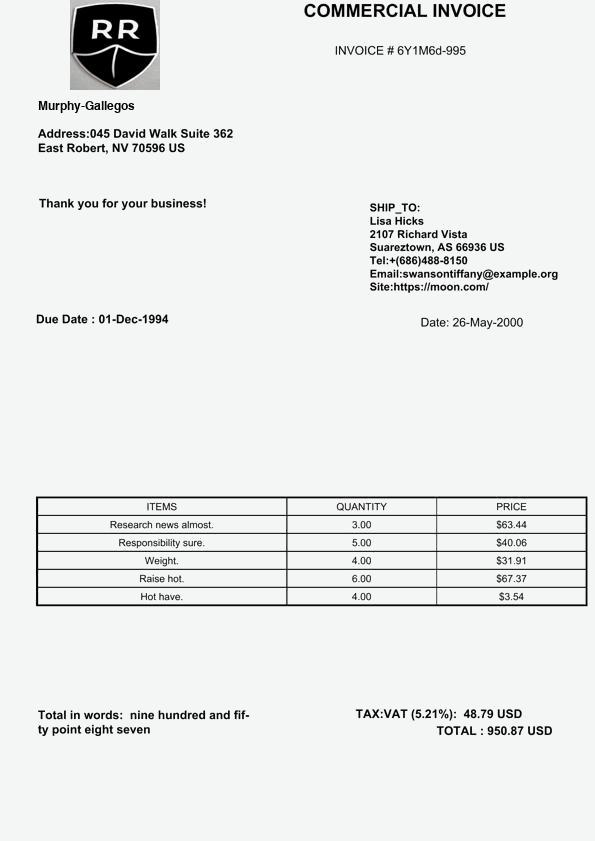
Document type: Invoice